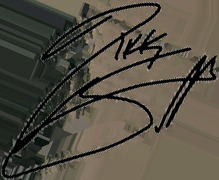
Signature of: nikki sixx